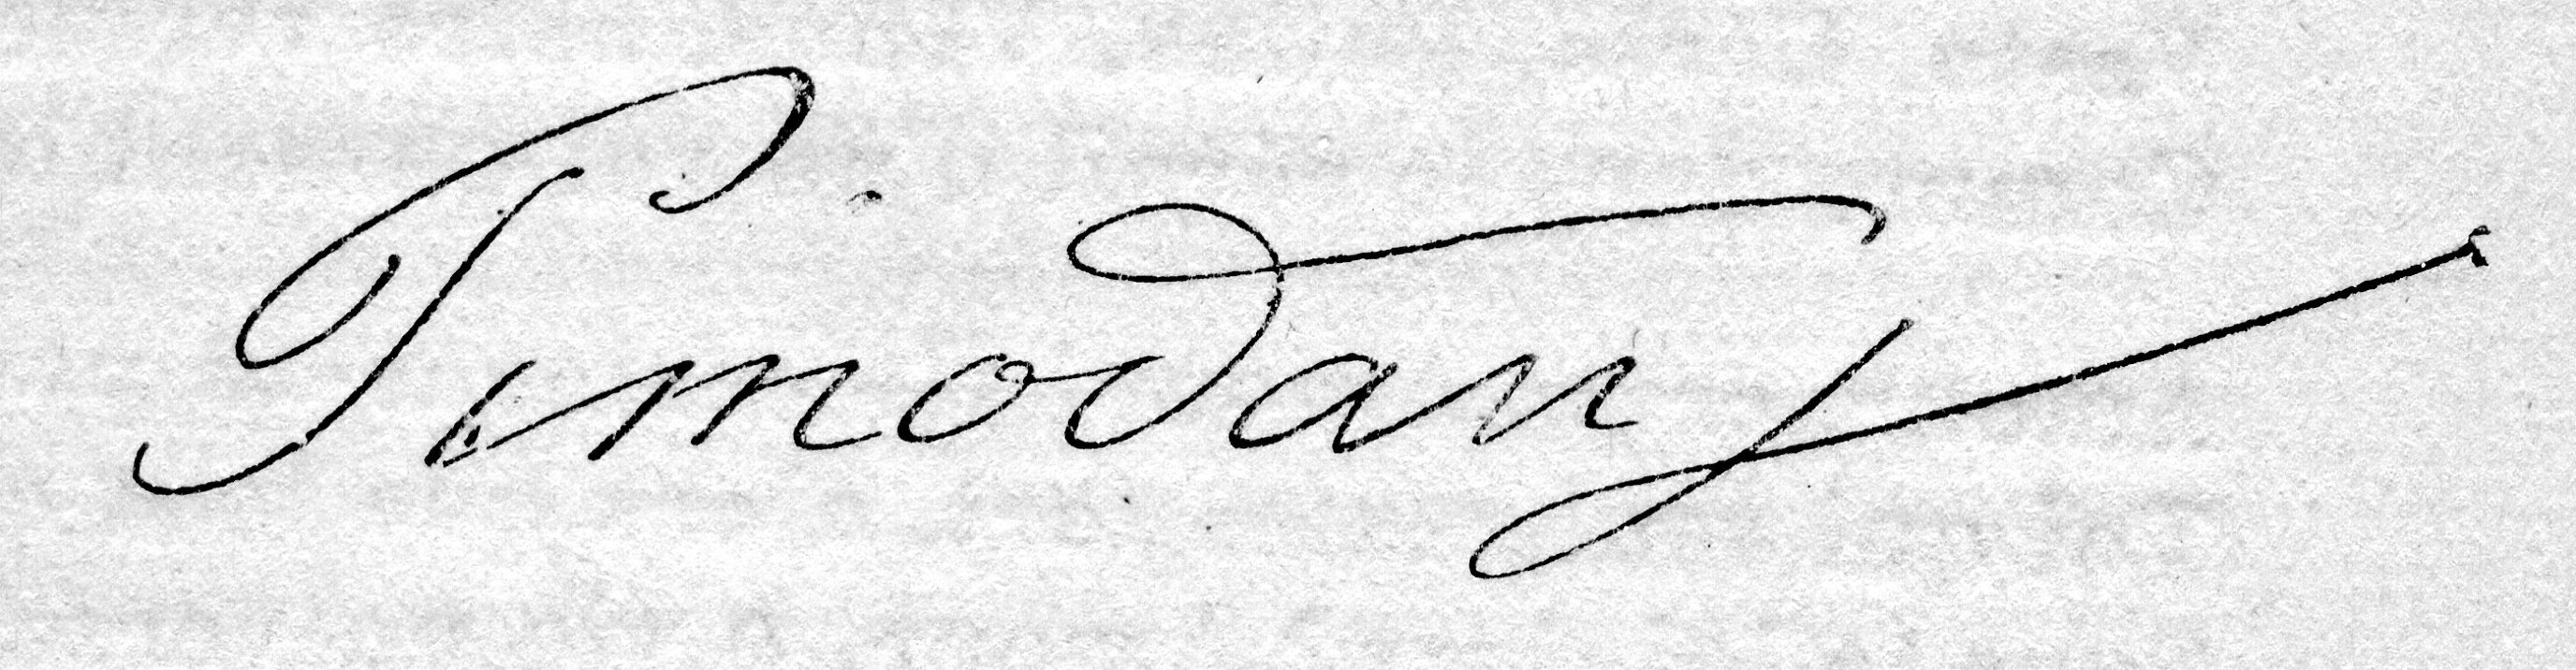
Signature of: gabriel de pimodan